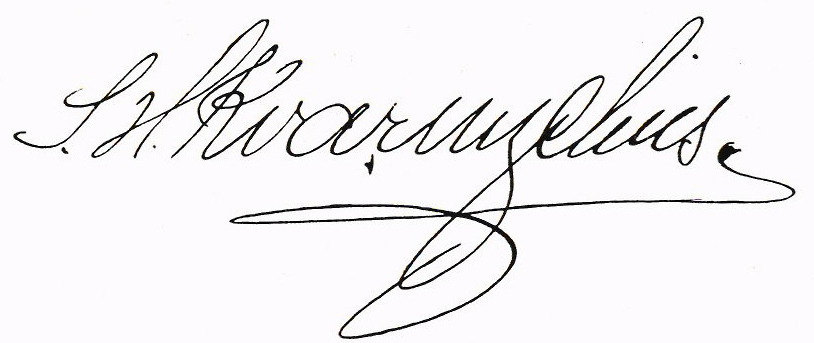
Signature of: herman kvarnzelius